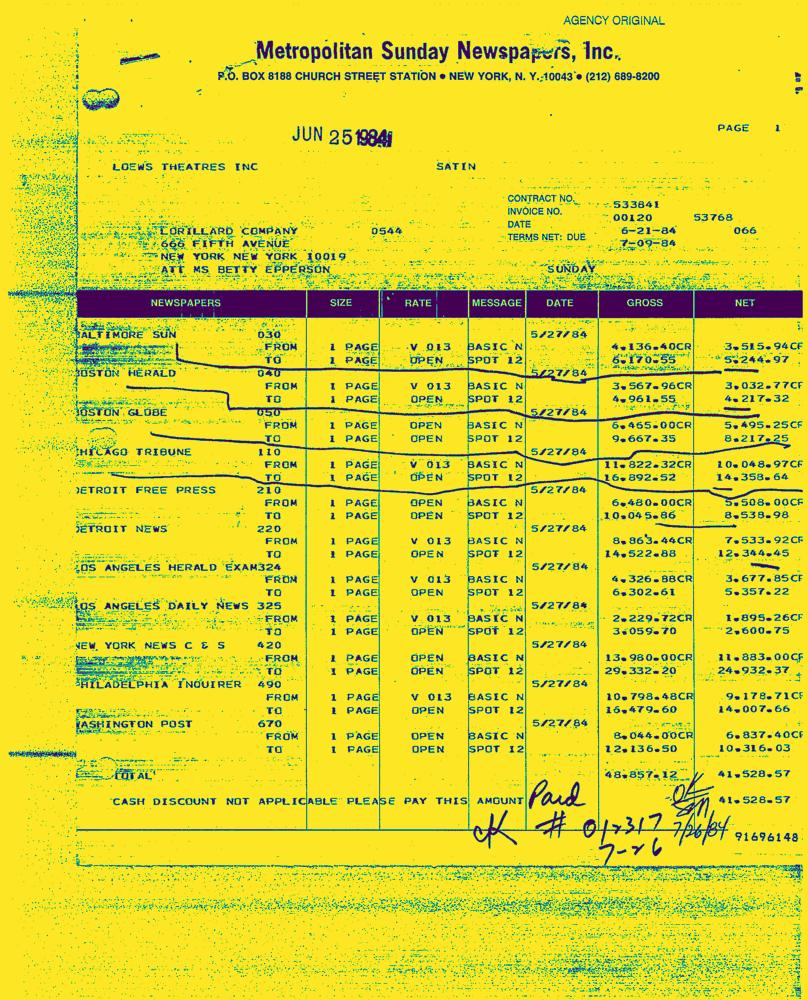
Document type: Invoice-Doc